Question: What is the appraised value of the property as recorded in the document?
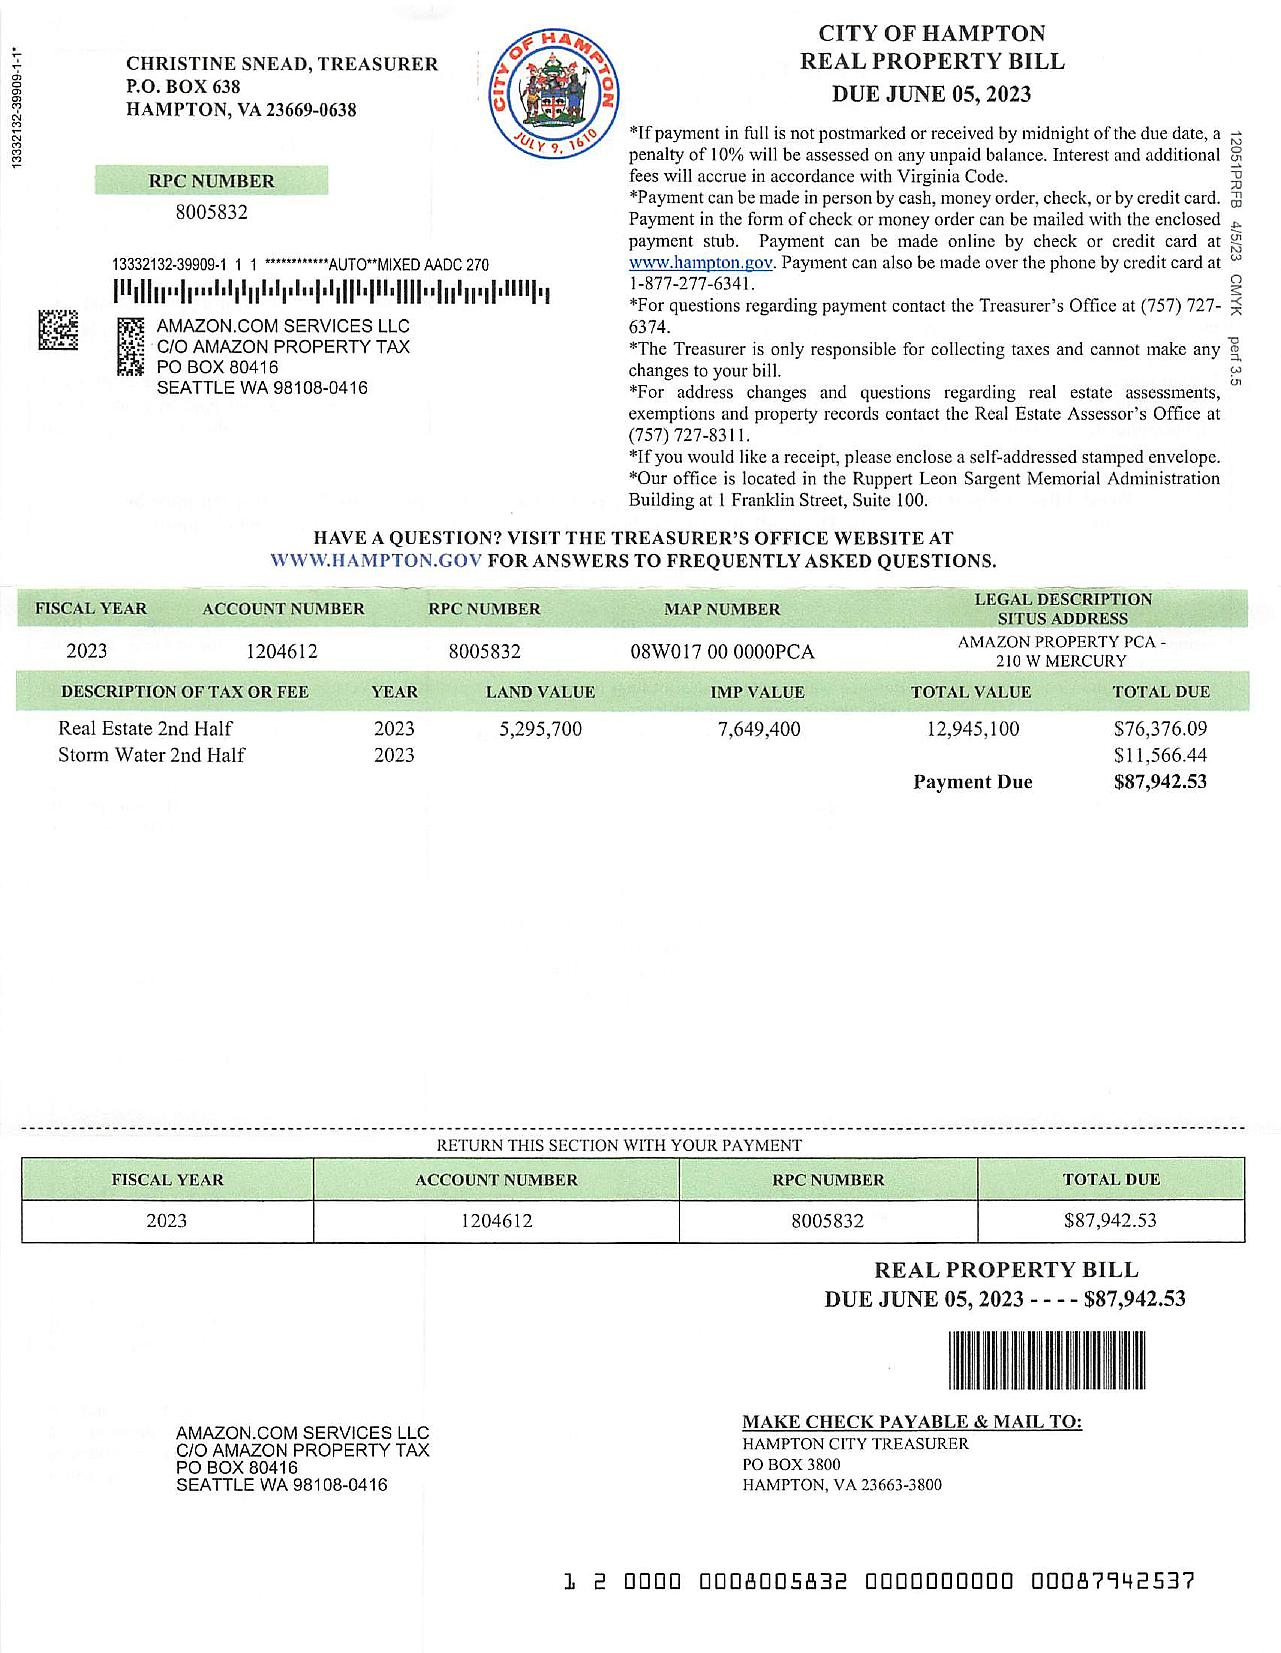
Answer: "7,649,400"